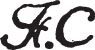
Signature of: fanny charrin